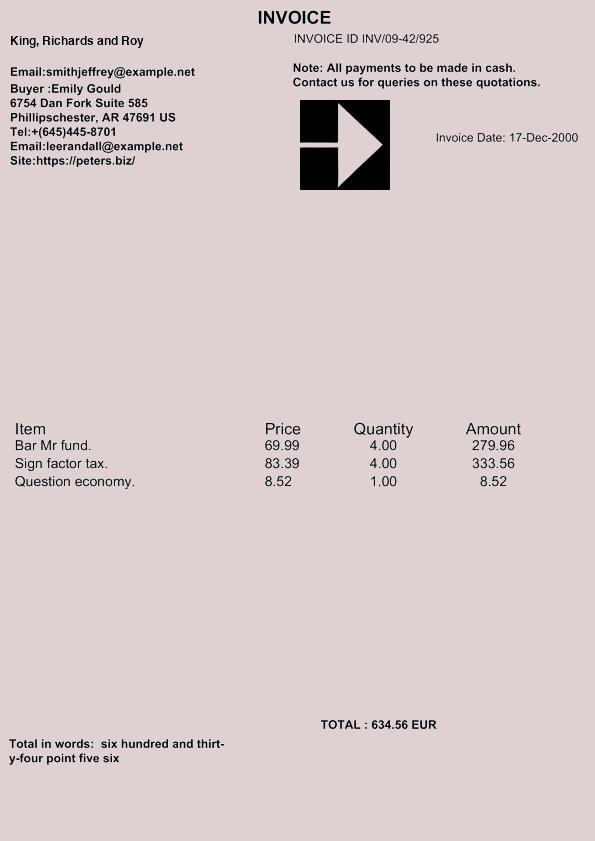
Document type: Invoice